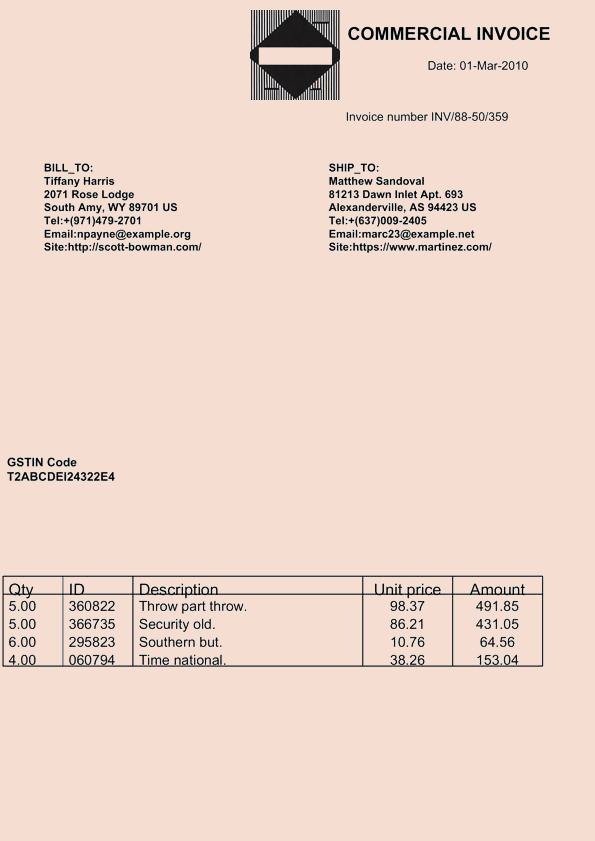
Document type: Invoice